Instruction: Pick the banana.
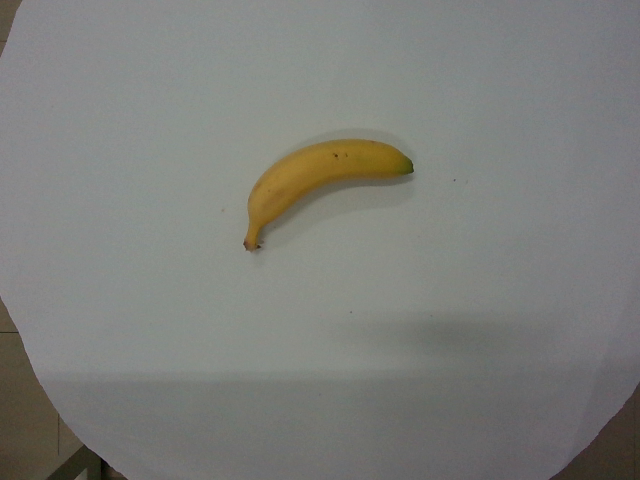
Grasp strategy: vertical